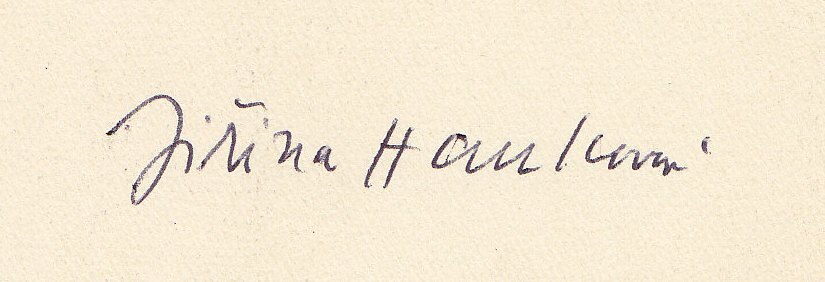
Signature of: jiřina hauková